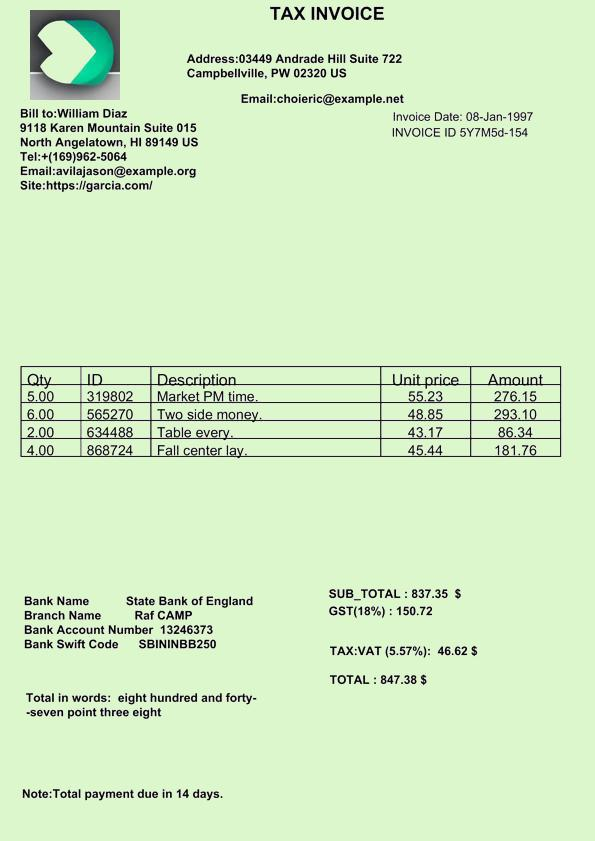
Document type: Invoice